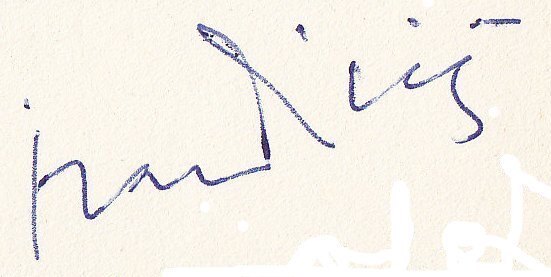
Signature of: ivan diviš